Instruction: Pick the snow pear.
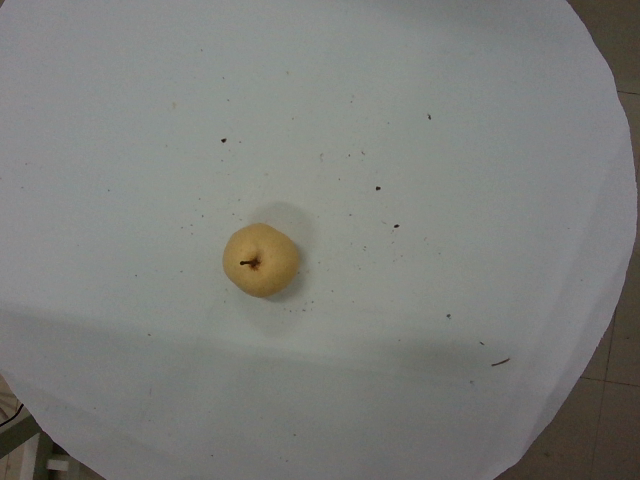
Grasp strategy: vertical